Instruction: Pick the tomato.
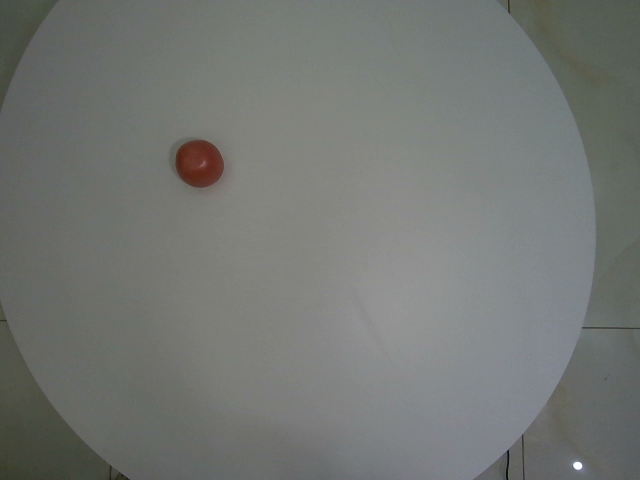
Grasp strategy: vertical